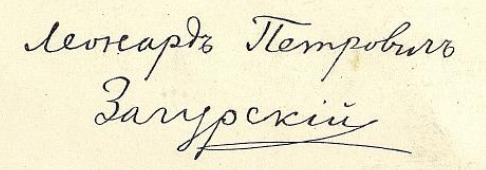
Signature of: leonard petrovič zagurskij